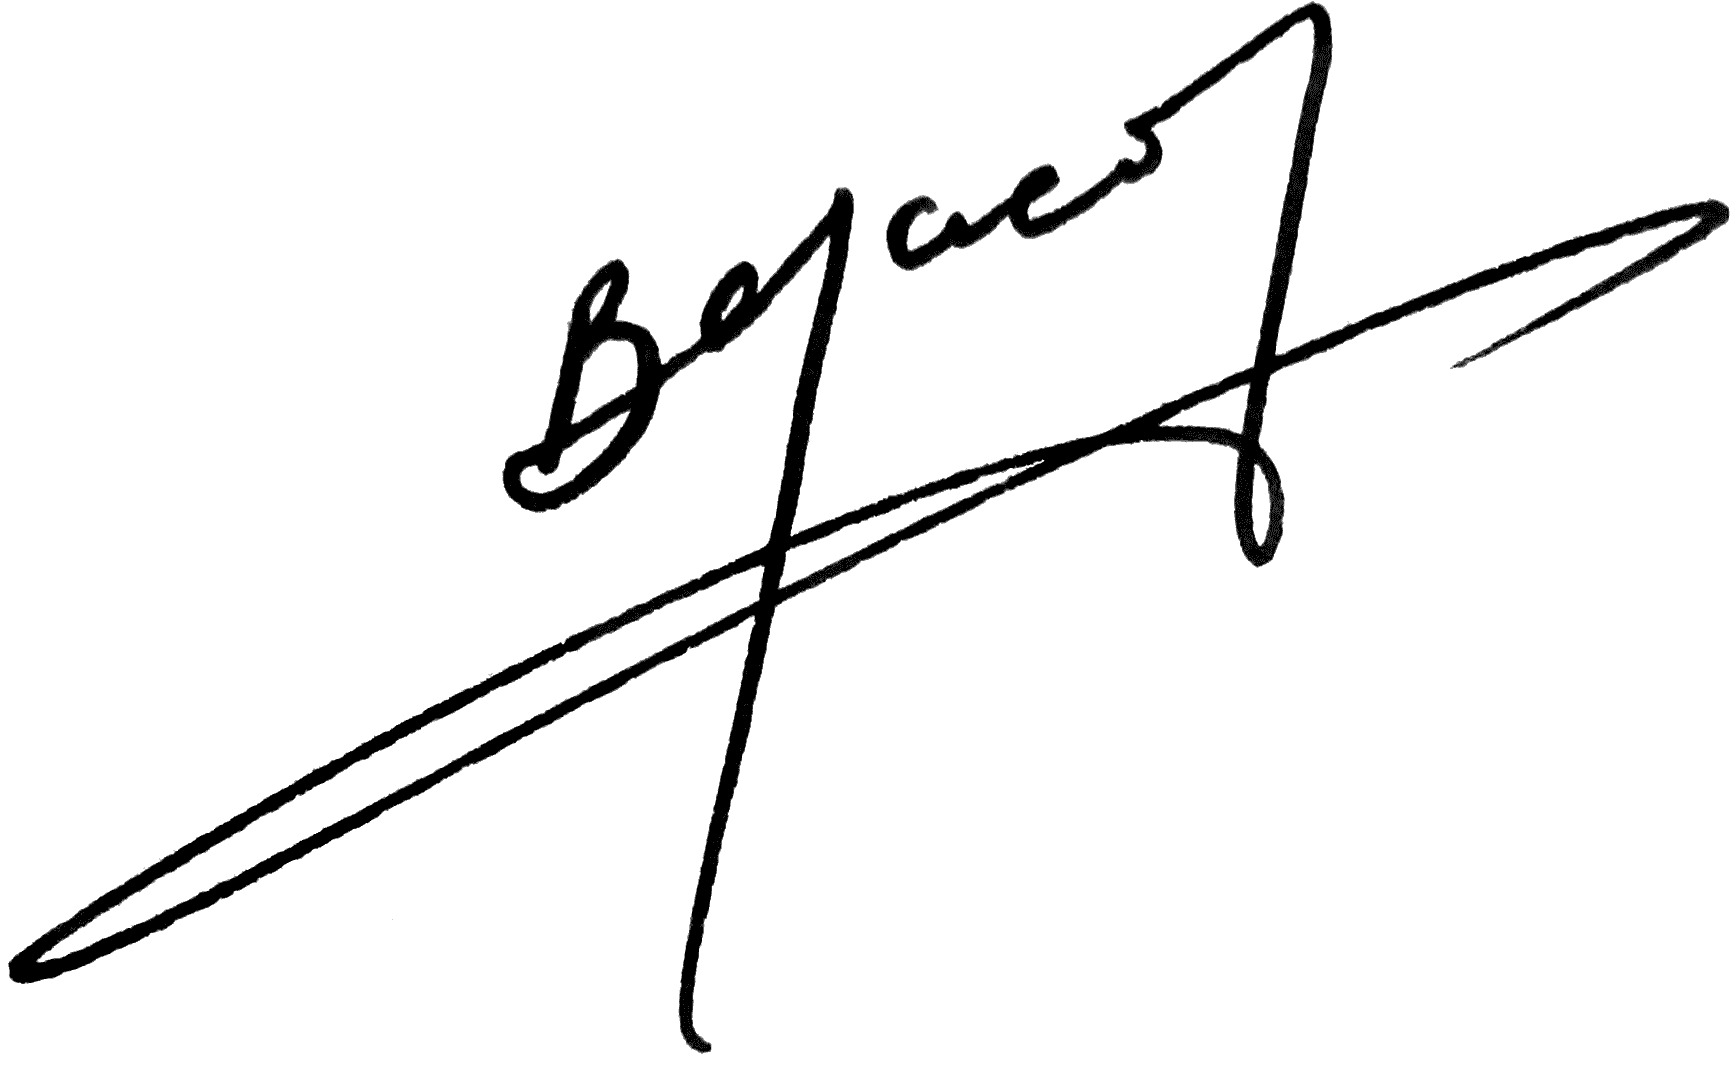
Signature of: vitalii masol